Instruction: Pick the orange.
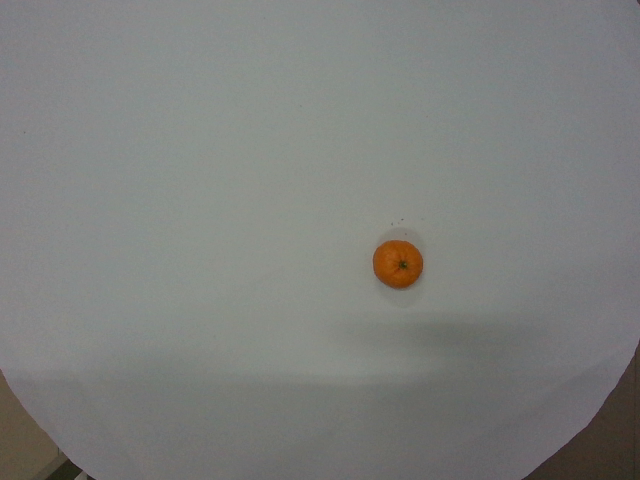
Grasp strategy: vertical